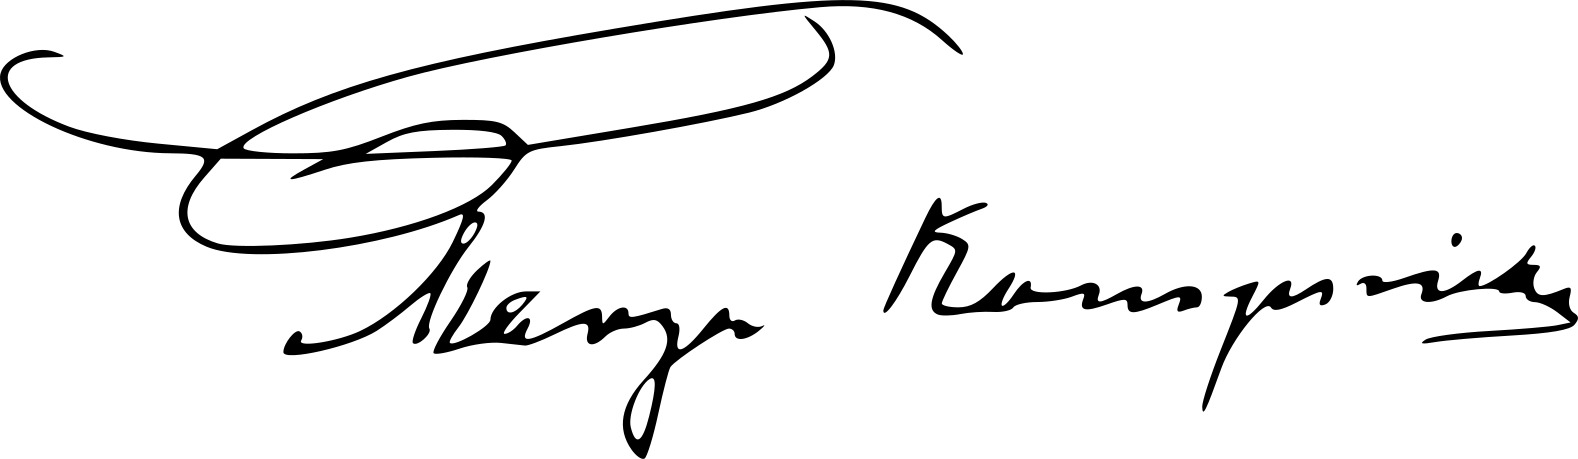
Signature of: maria konopnicka